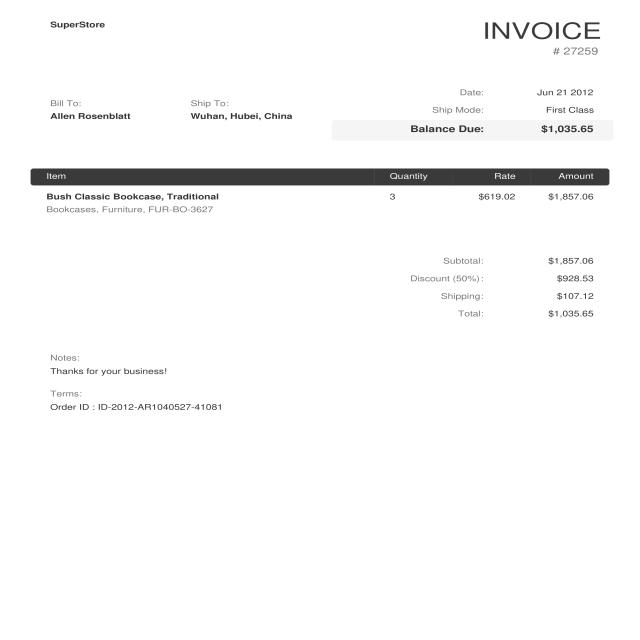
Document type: Invoice